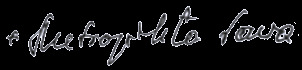
Signature of: sawa